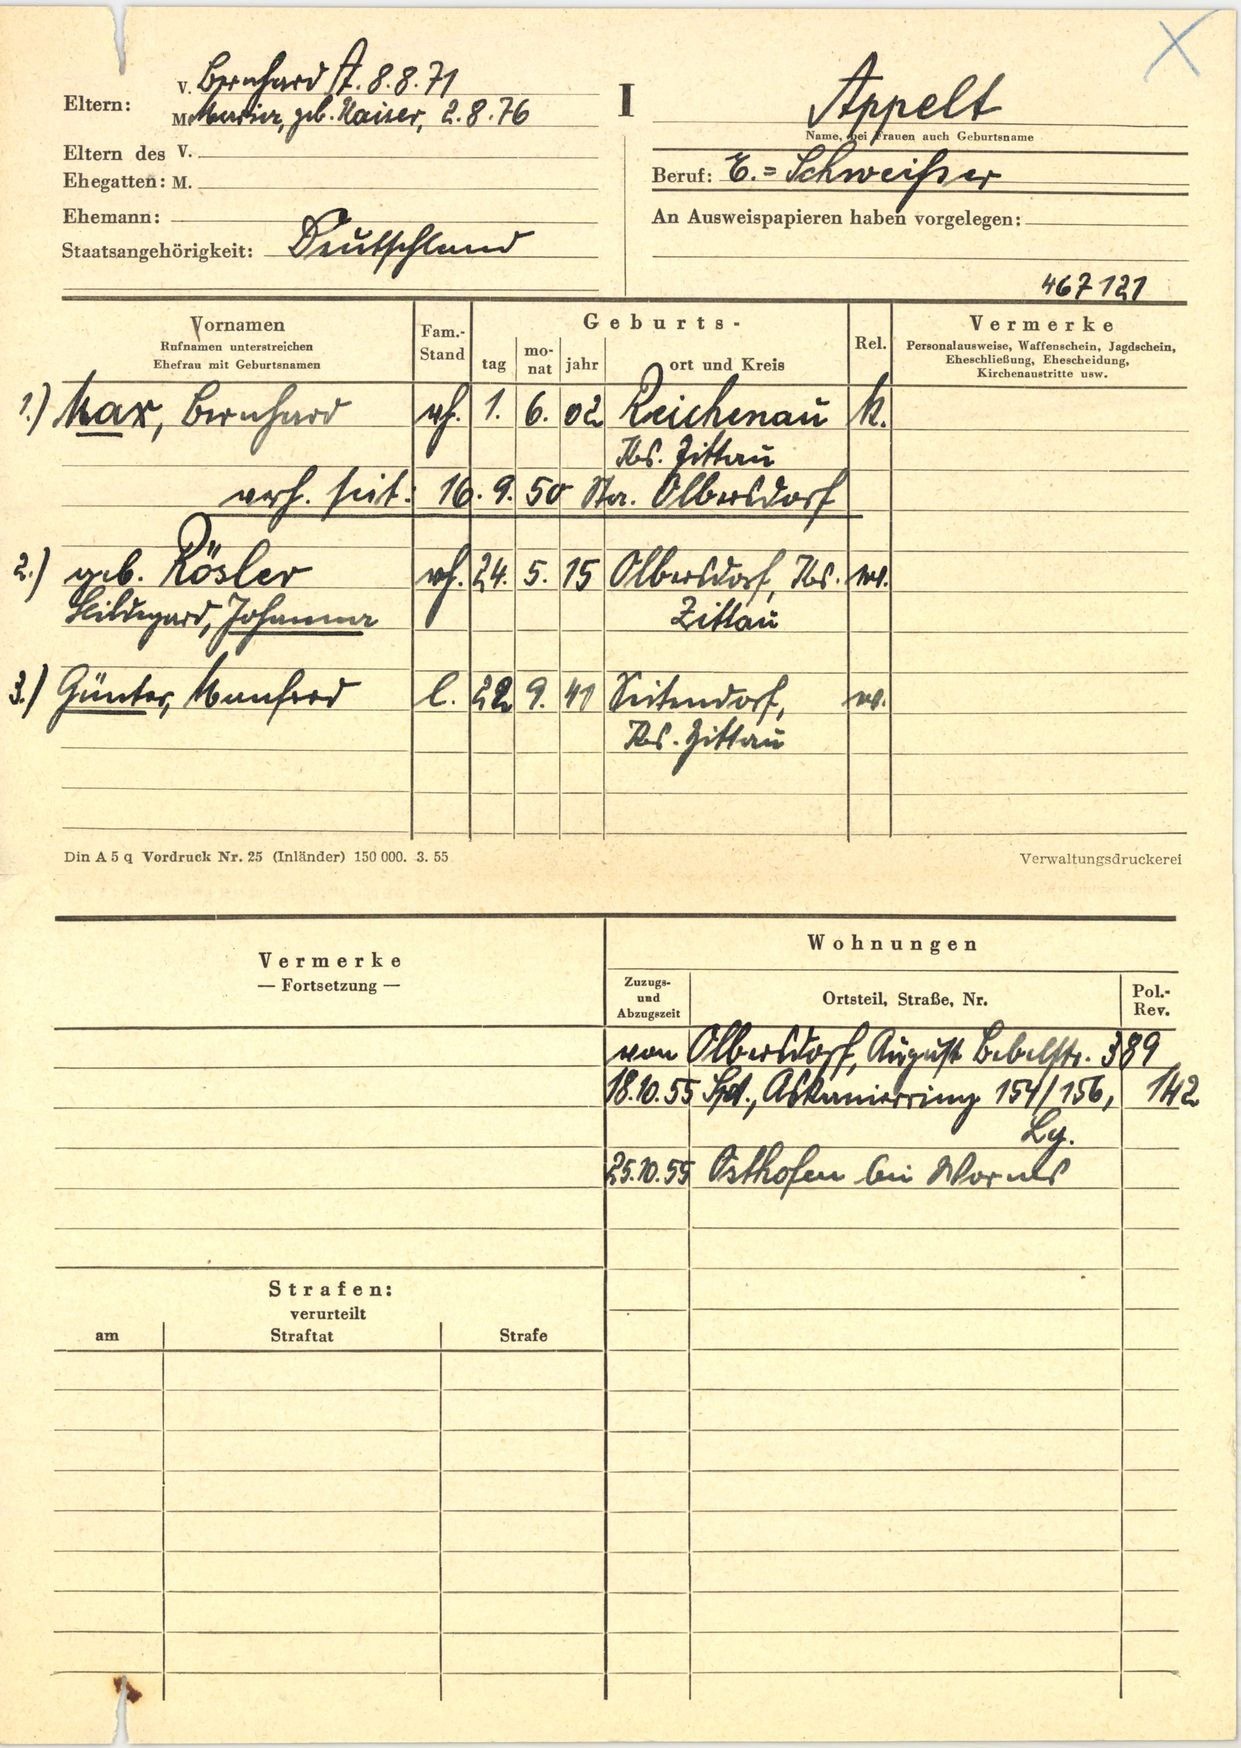
Appelt